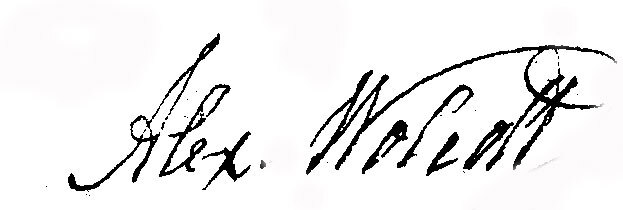
Signature of: alexander wolcott